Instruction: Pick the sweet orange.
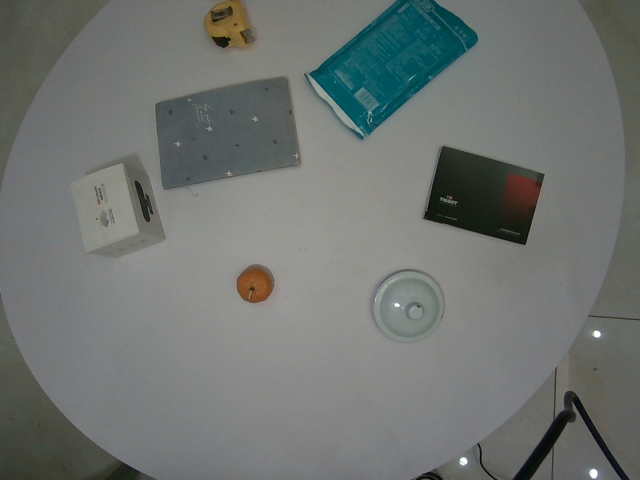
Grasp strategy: vertical